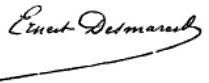
Signature of: ernest desmarest